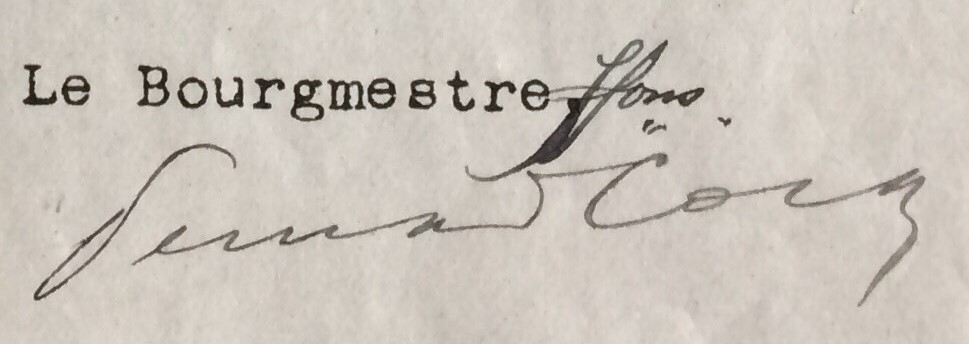
Signature of: fernand cocq